Patient: Female, age 32
A 32-year-old female non-smoker was found to have abnormal lung shadows on a chest x-ray during an annual check-up. A computed tomography (CT) scan at the previous hospital showed a small cavitary nodule in the left upper lobe and diffuse tiny nodules throughout both lungs. The serum tuberculosis-specific IFN-gamma test was negative, and tumor marker levels were not elevated. Transbronchial lung biopsy specimens obtained bronchoscopically showed suspected miliary metastasis by a lung cancer.
The patient had a slight cough and no history of respiratory disease, and her Eastern Cooperative Group Performances Status (ECOG-PS) was 0. Blood examinations demonstrated none of the significantly increased tumor markers levels (CEA 1.6 ng/mL, CYFRA 0.6 ng/mL, Pro GRP 54.5 pg/mL), but her serum amylase levels were elevated (total amylase 584 IU/L, pancreatic amylase 76 IU/L).
A chest X-ray showed bilateral diffuse shadows at our hospital (Figure 1A). A CT scan revealed a 19 mm cavitary nodule in the left upper lobe and multiple small nodules with a random distribution throughout both lung fields, swollen mediastinal lymph nodes, and spinal metastasis (L4 and L5) (Figure 1B). No CT findings were detected in the salivary glands or pancreas. Magnetic resonance imaging (MRI) of the brain revealed multiple skull metastases but no evidence of brain metastasis (cT4aN2M1c, Stage IV). She underwent both transbronchial lung biopsy (TBLB) from the left upper lung and endobronchial ultrasound-guided trans-bronchial needle aspiration (EBUS TBNA) from the mediastinal lymph nodes. Hematoxylin and eosin (HE) staining revealed adenocarcinoma cells in the EBUS TBNA specimens (Figure 2A). In addition, ALK protein was confirmed to be positive by D5F3 ALK immunohistochemistry assay (Roche, Arizona, USA) of the TBLB samples (Figure 2A and C). The OncomineTM Dx Target test (Thermo Fisher Scientific Inc., Waltham, MA, USA) showed no EGFR, ROS1 rearrangement, KRAS, BRAF, or other NSCLC driver mutations. The PD-L1 tumor proportion score (TPS of 10%) was a low expression.
The patient was treated with alectinib (300 mg daily), and a CT scan after three months of the treatment showed a marked improvement in the miliary pulmonary metastasis in both lungs, and the patient's total serum amylase level had decreased (Figure 1C). A Grade 2 skin rash according to the Common Terminology Criteria for Adverse Events (CTCAE) version 5.0 appeared, but it rapidly responded to treatment with an antihistaminic agent. No severe adverse drug reactions have occurred at any time during treatment.
Keywords: alk rearrangement, alectinib, miliary pulmonary metastasis, non-small-cell lung cancer
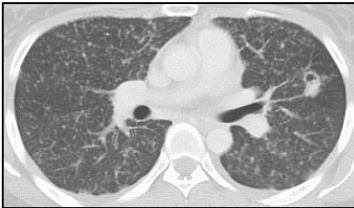
Image caption: Chest X-ray and CT findings. (A) Chest X-ray at the first visit to our hospital revealed bilateral diffuse shadows and a small cavity in the left lung.